Question: How is the history relevant to the case?
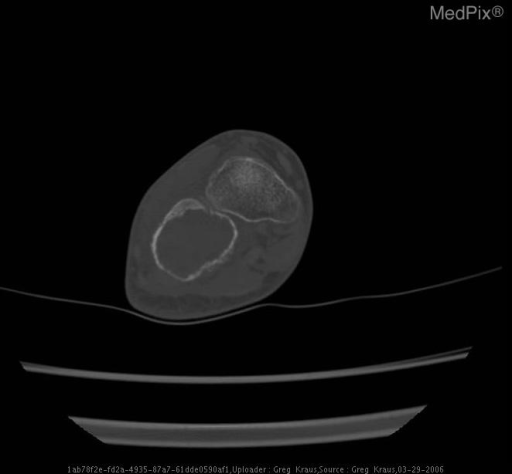
Answer: The patient's history of 11y/o female with h/o trauma now with persistent pain. is key in understanding the case.